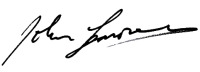
Signature of: john lemondes jr